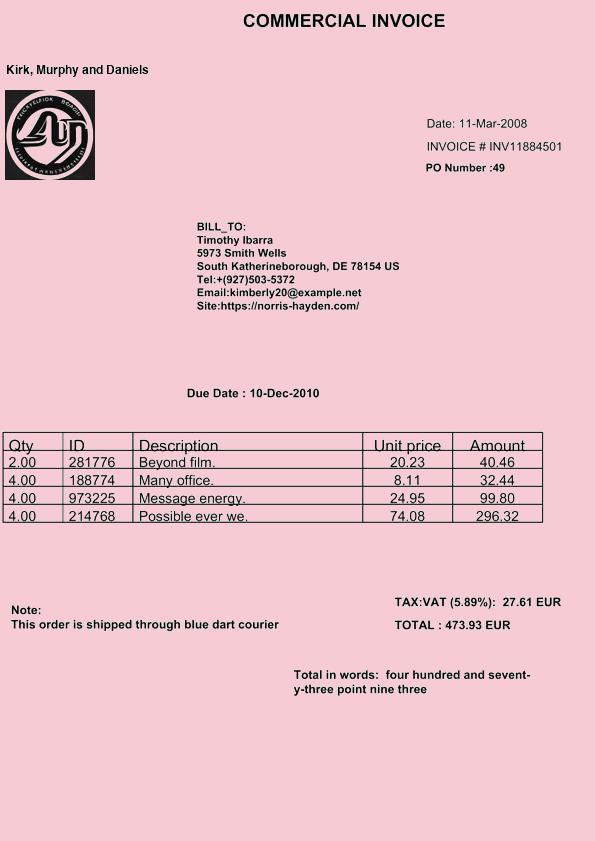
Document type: Invoice